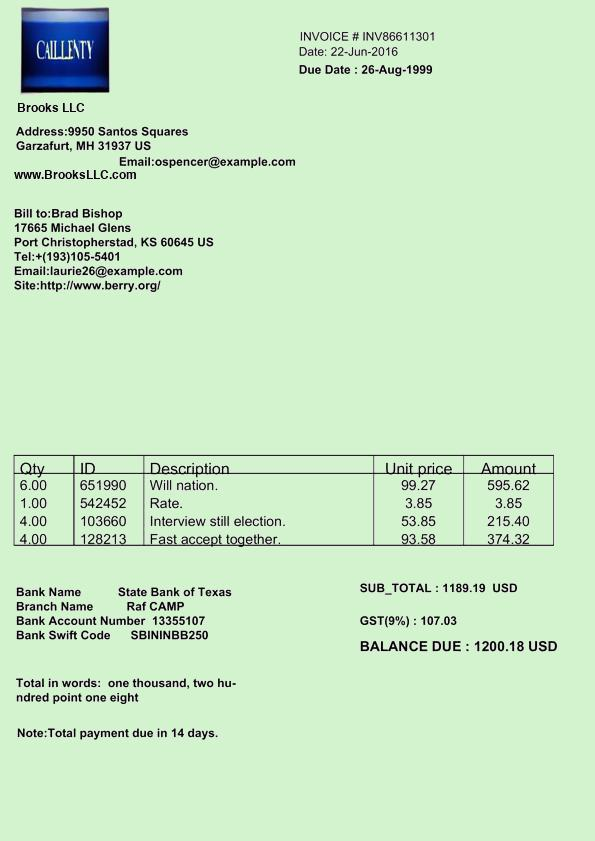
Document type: Invoice